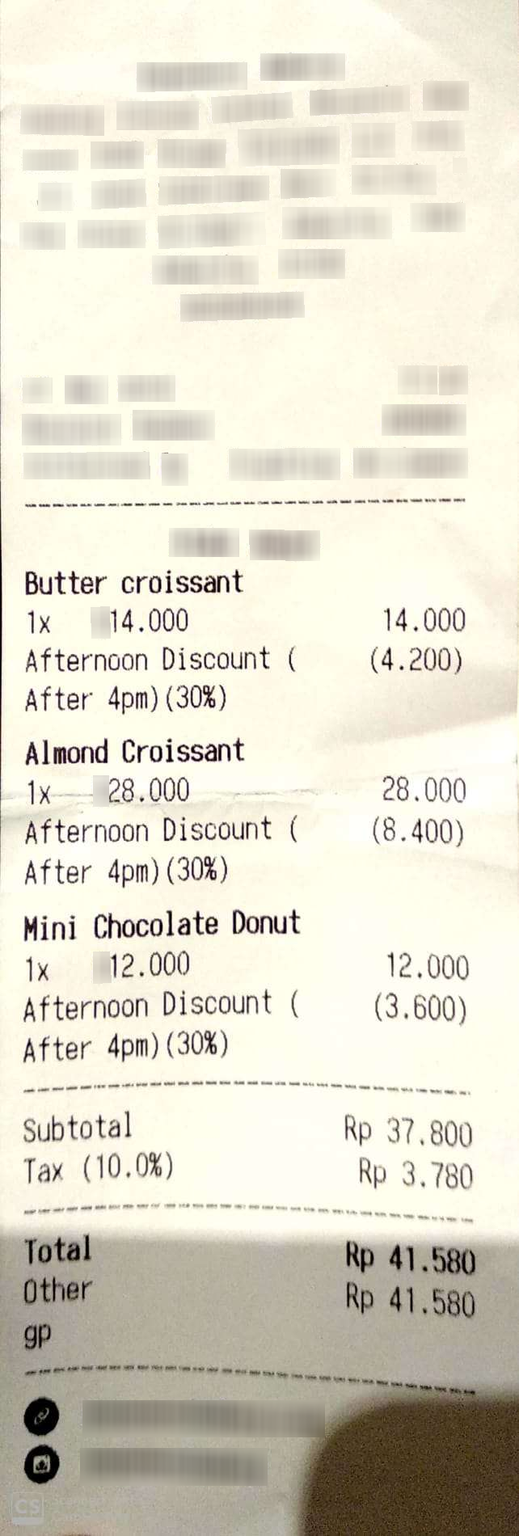
Extraction:
receipt: line_items: name: Butter croissant
price: 14.000
qty: 1x
name: Almond Croissant
price: 28.000
qty: 1x
name: Mini Chocolate Donut
price: 12.000
qty: 1x
subtotal: Rp 37.800
tax: Rp 3.780
total: Rp 41.580